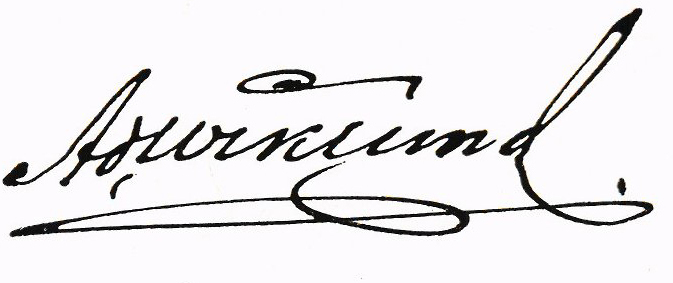
Signature of: adolf wiklund i brattfors